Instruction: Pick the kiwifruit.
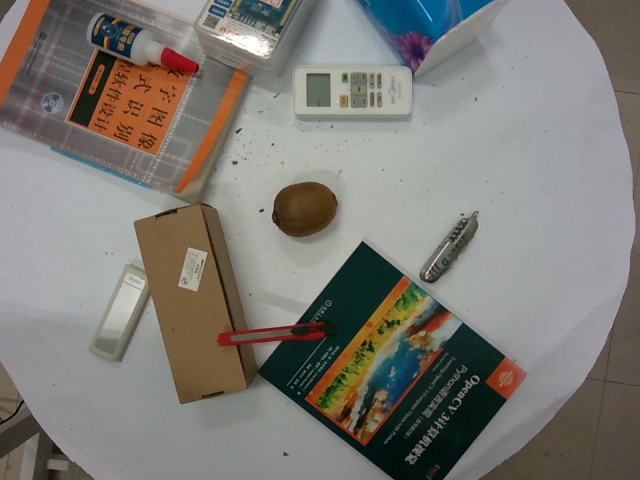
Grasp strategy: vertical